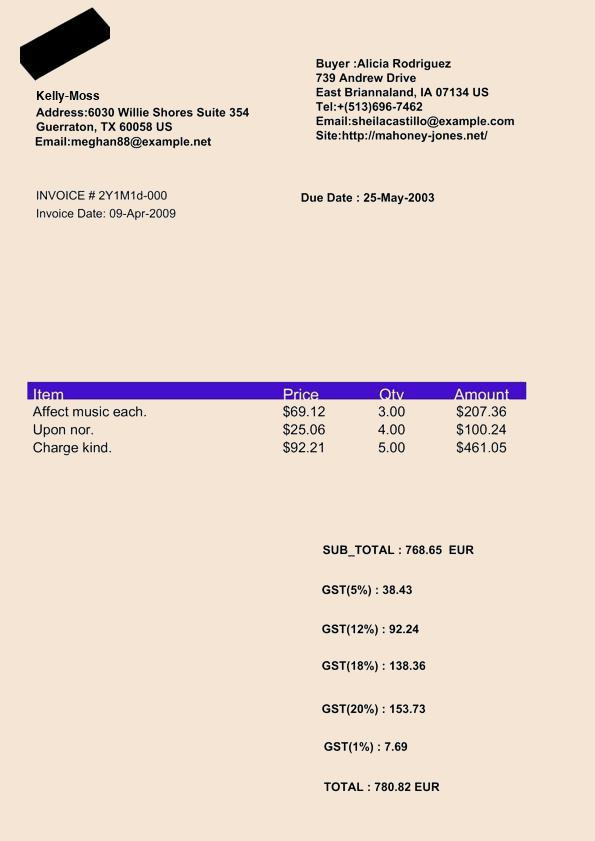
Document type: Invoice